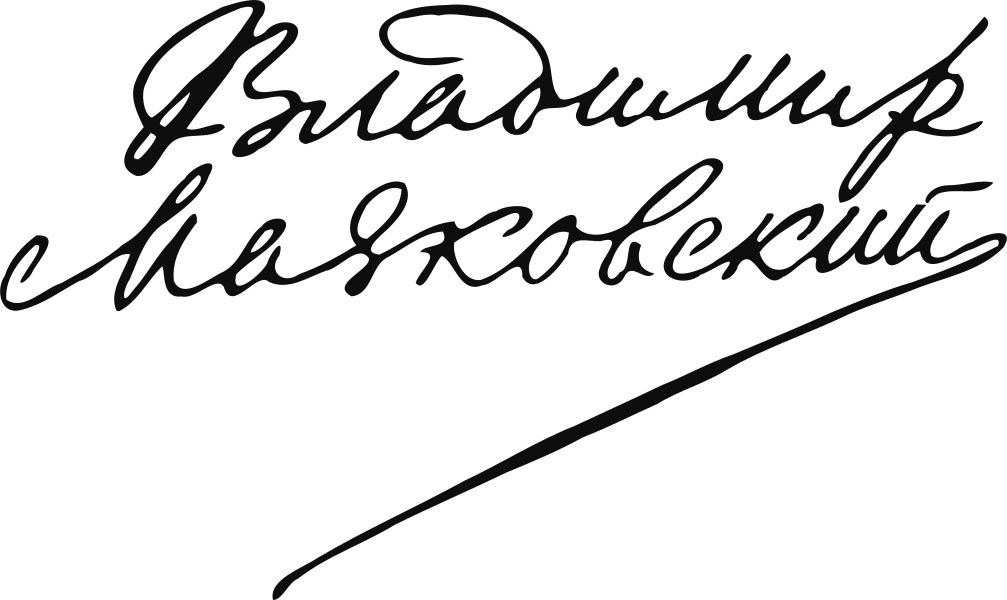
Signature of: vladimir mayakovsky